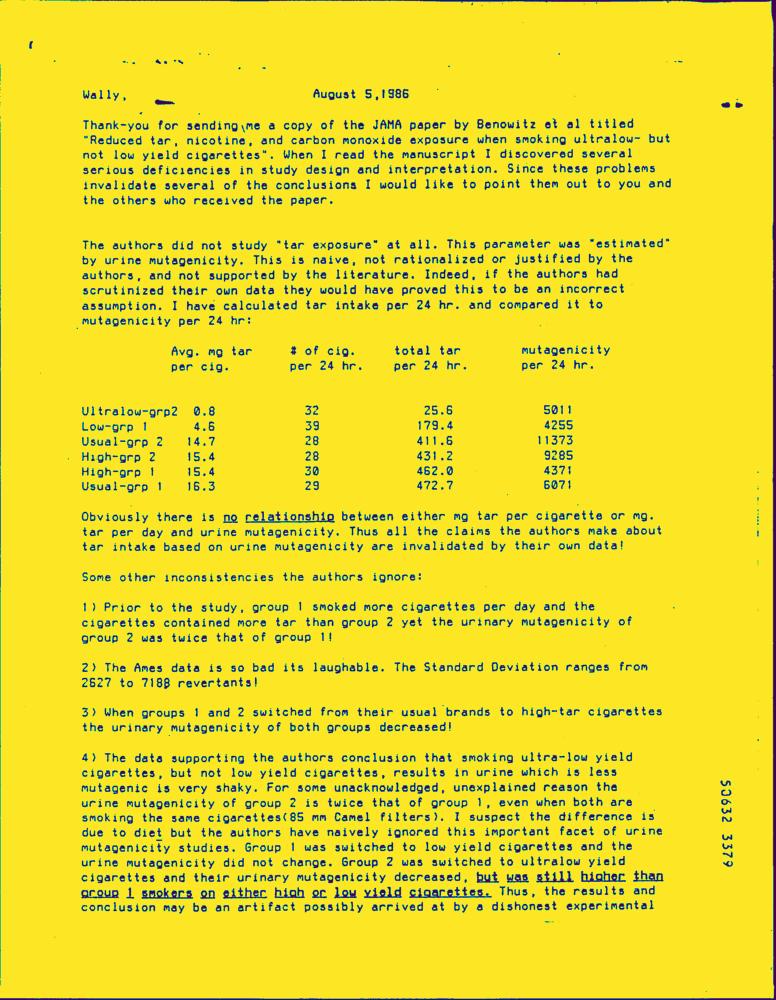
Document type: Letter-Doc